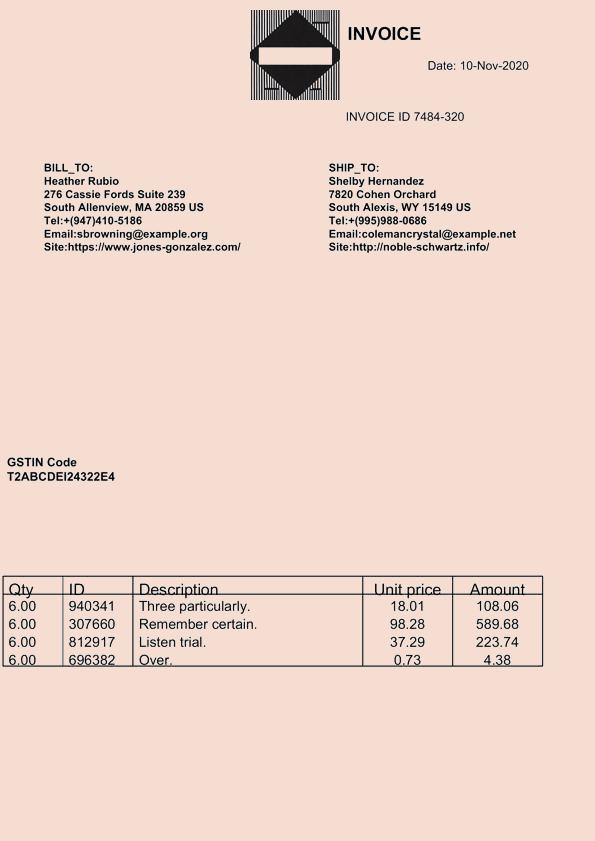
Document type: Invoice